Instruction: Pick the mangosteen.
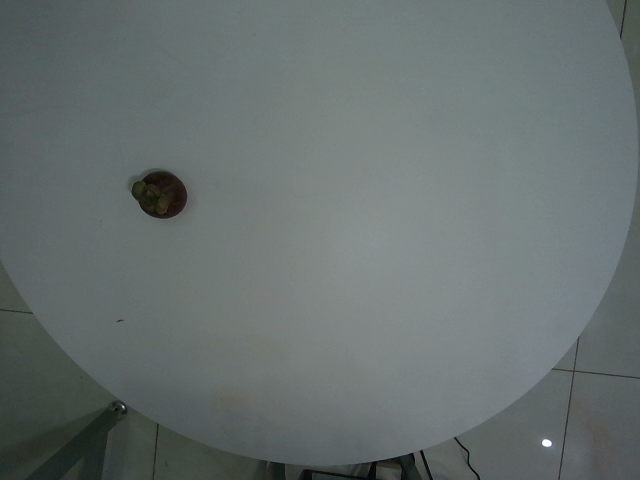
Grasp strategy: vertical